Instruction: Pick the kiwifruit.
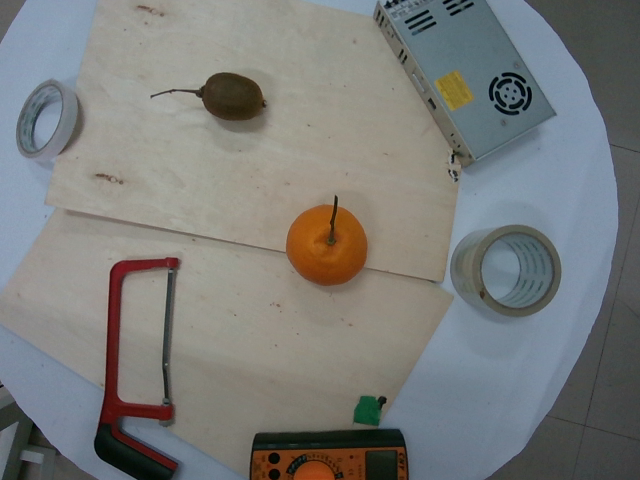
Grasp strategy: vertical